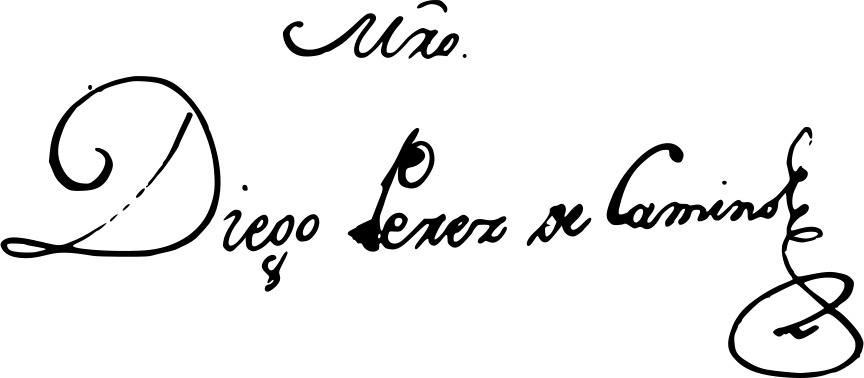
Signature of: diego pérez del camino